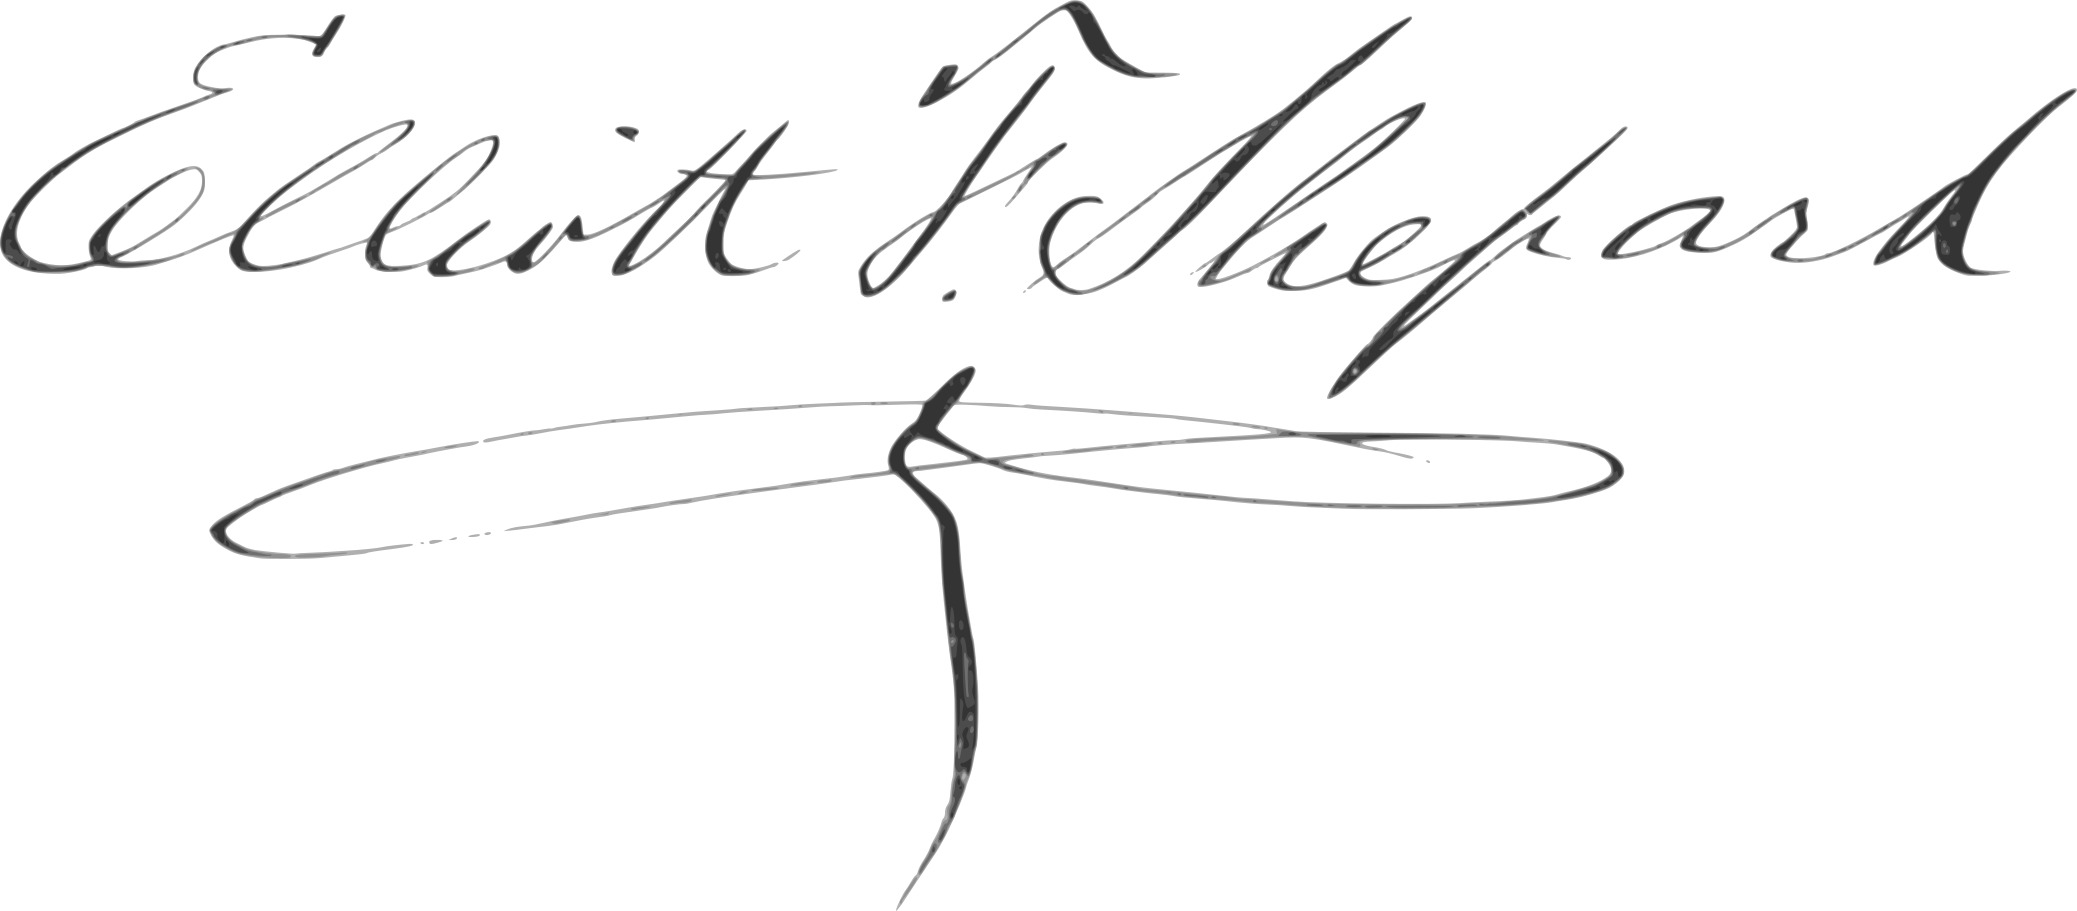
Signature of: elliott fitch shepard